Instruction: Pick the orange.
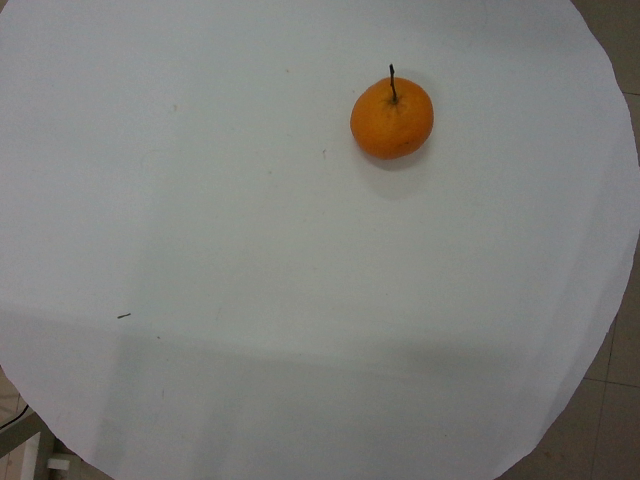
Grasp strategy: vertical